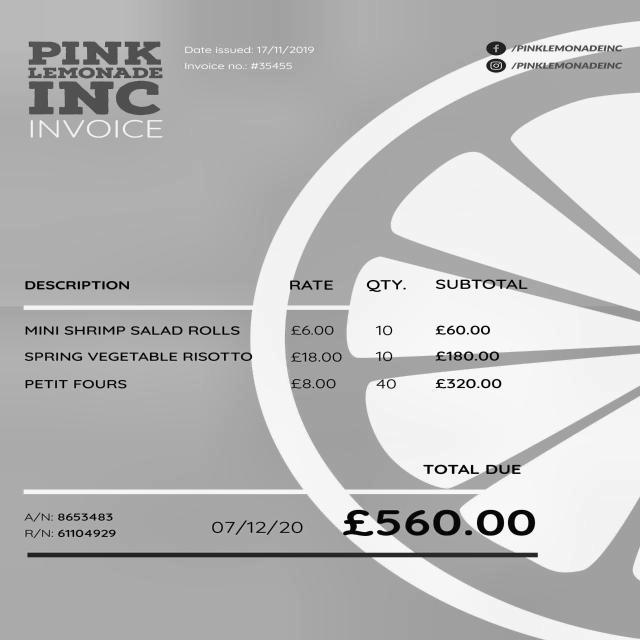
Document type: Invoice